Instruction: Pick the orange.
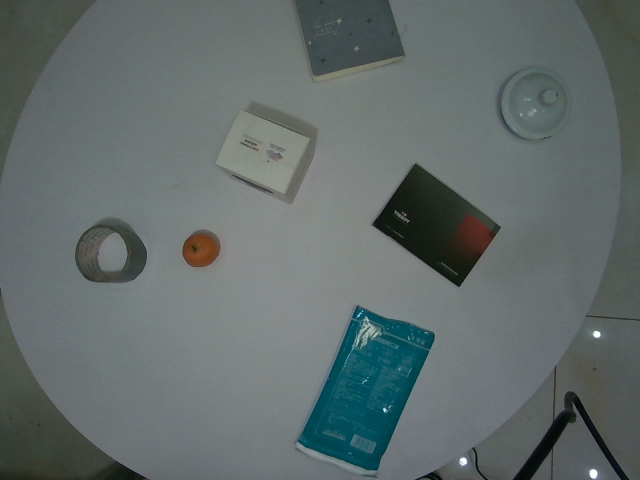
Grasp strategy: vertical